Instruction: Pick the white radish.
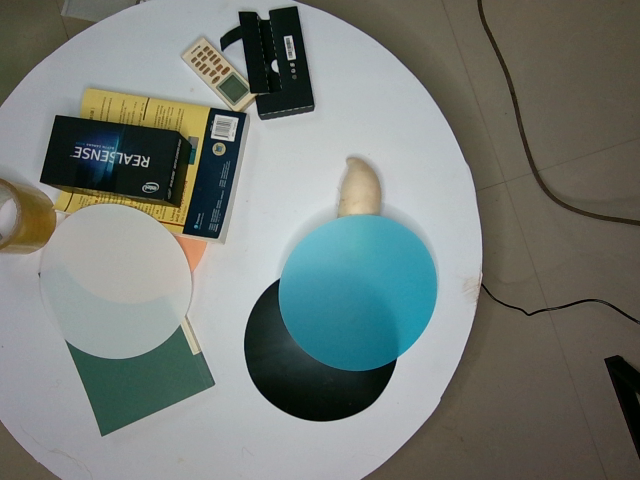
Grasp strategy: vertical